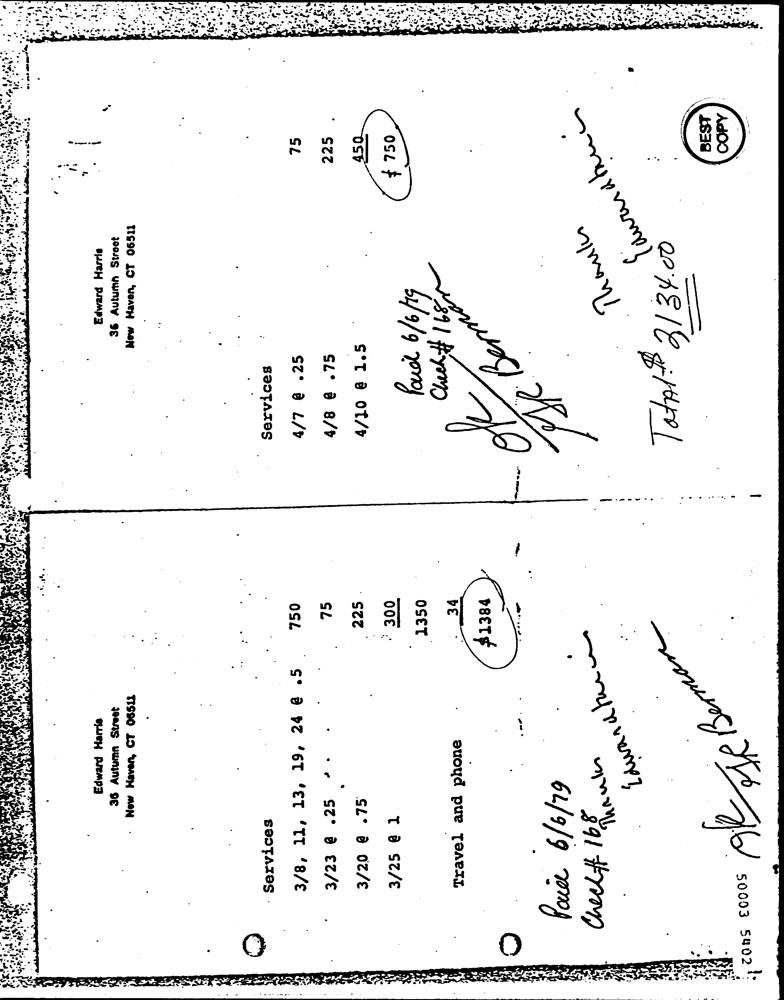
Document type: Invoice